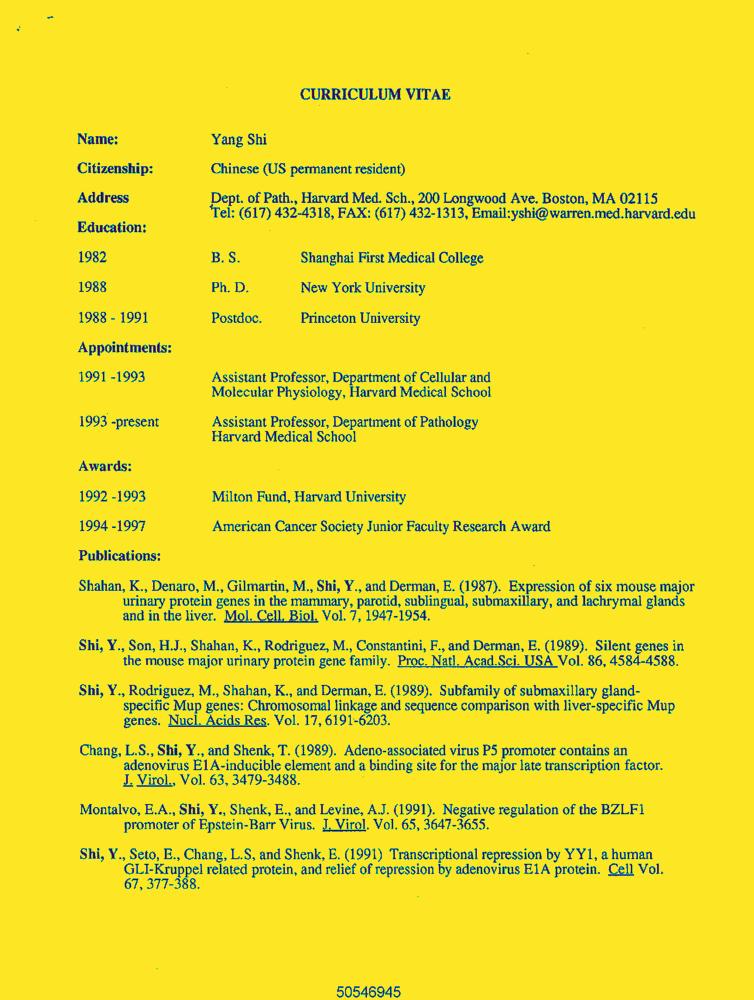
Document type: Resume-Doc